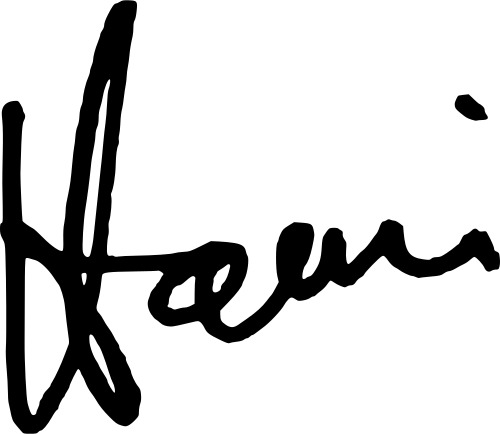
Signature of: harris wofford